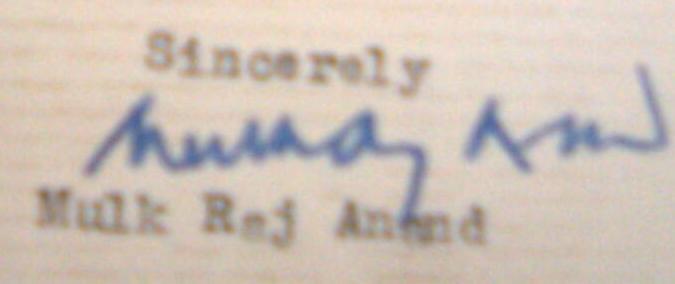
Signature of: mulk raj anand